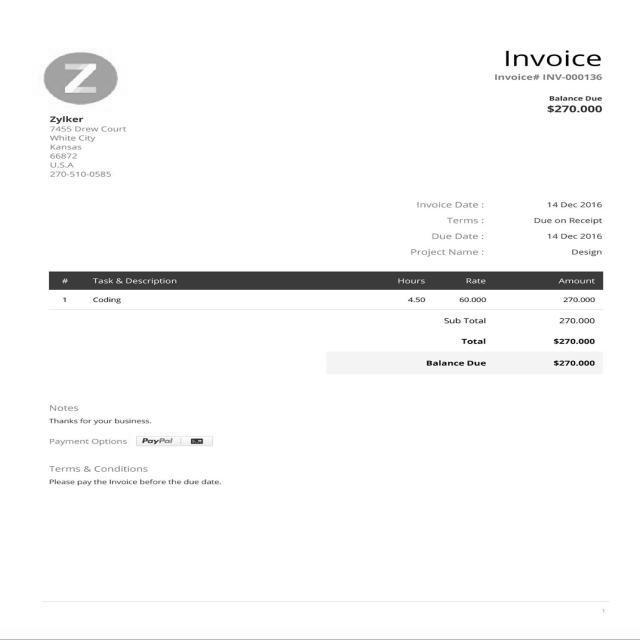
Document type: Invoice